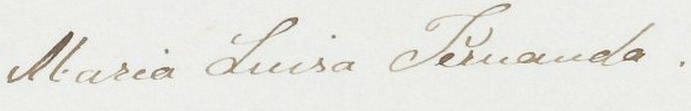
Signature of: luisa fernanda of spain duchess of montpensier